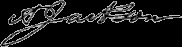
Signature of: abner jackson